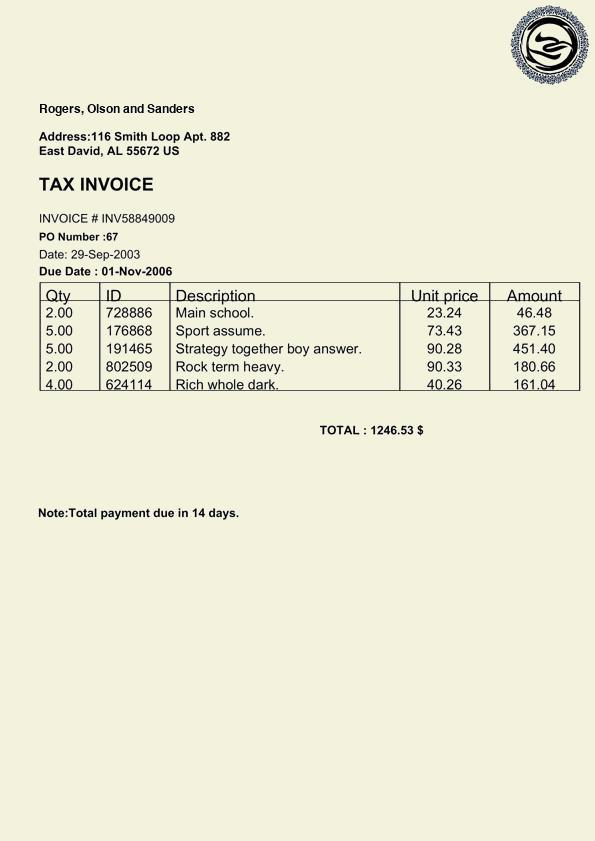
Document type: Invoice